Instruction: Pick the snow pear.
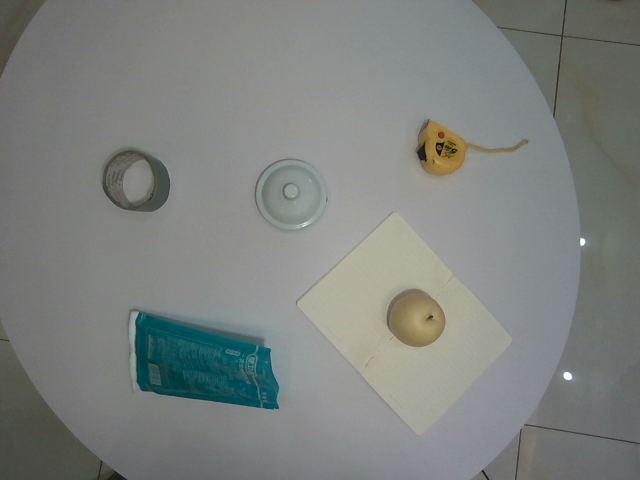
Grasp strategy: vertical